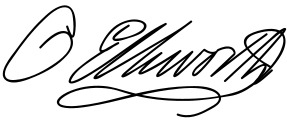
Signature of: oliver ellsworth